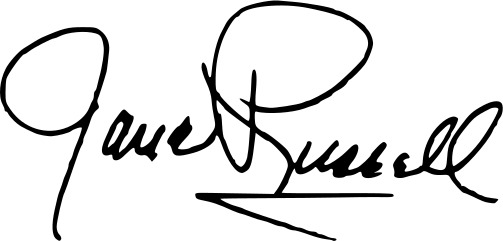
Signature of: jane russell